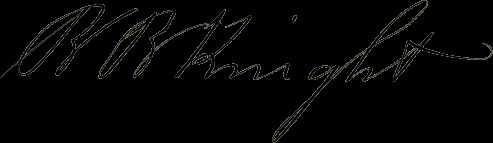
Signature of: benjamin knight